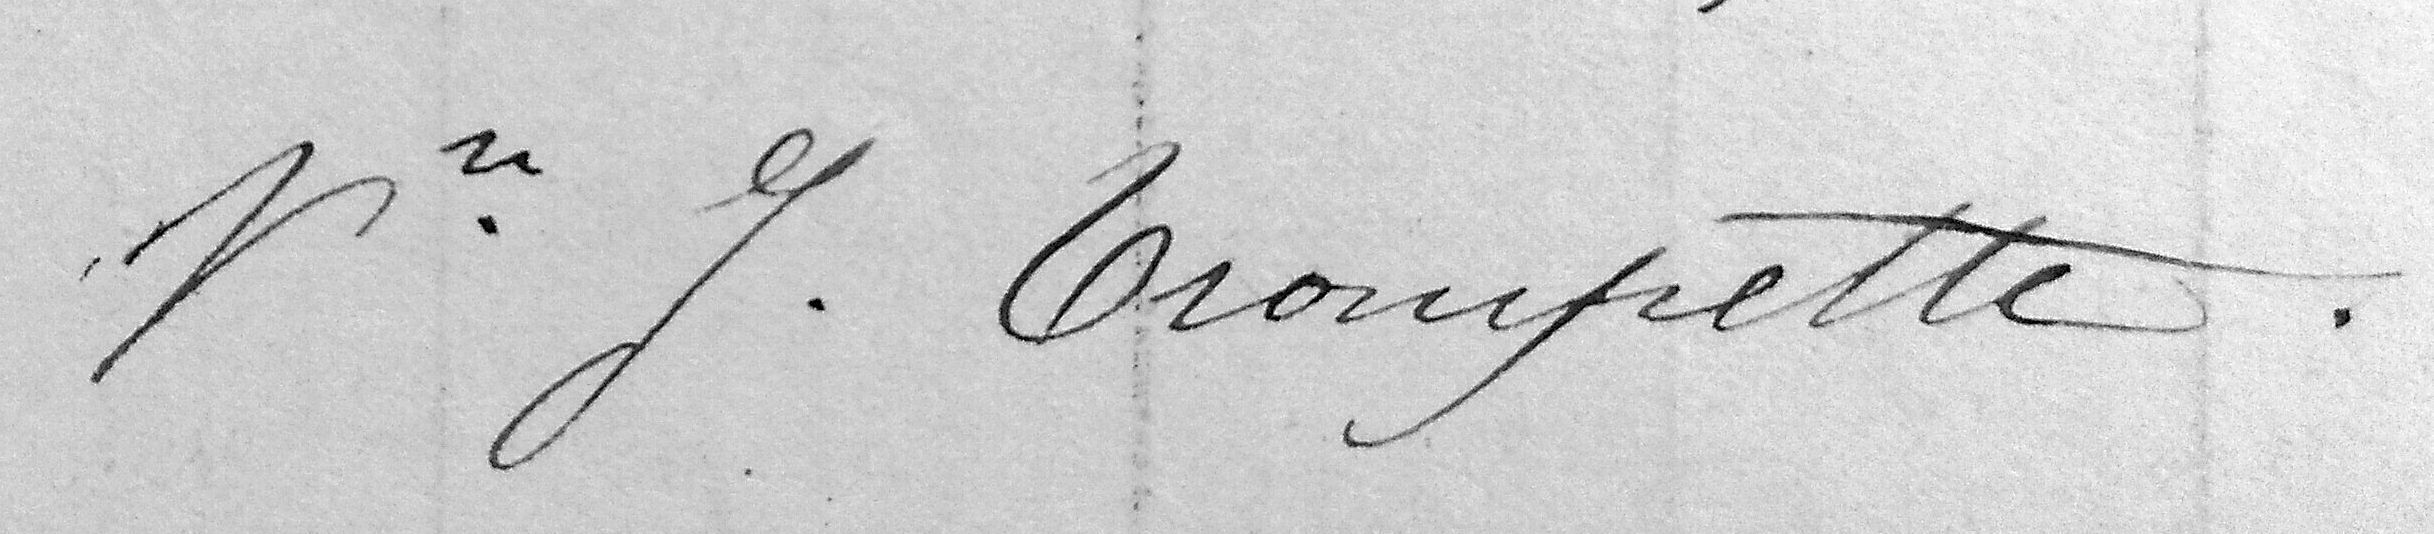
Signature of: sophie trompette